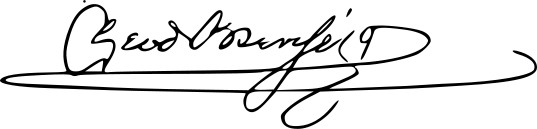
Signature of: eleftherios venizelos